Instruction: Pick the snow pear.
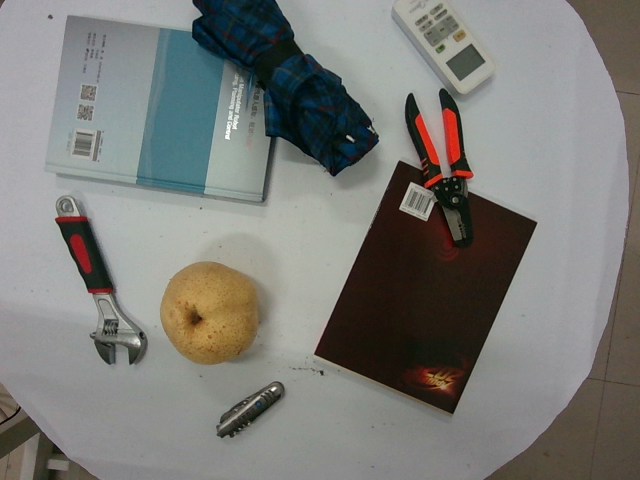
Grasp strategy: vertical